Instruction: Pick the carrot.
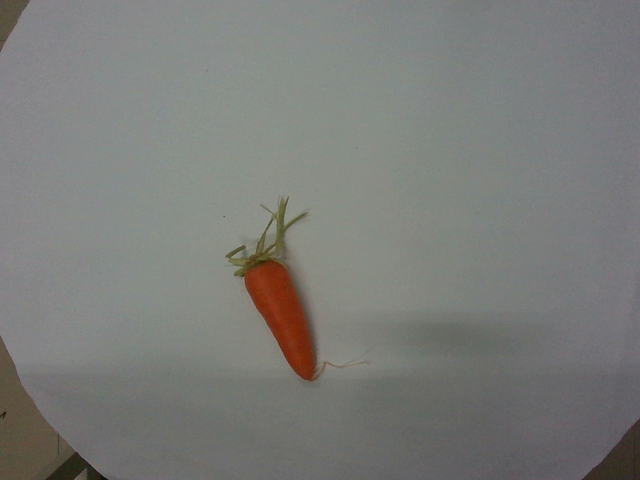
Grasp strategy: vertical